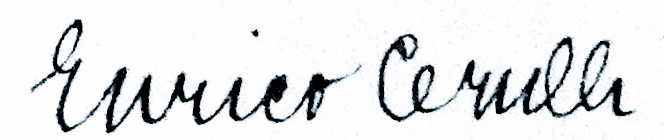
Signature of: enrico cerulli